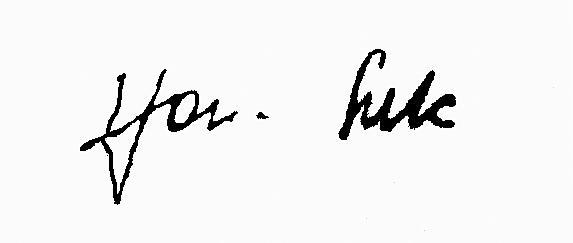
Signature of: jan szelc